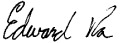
Signature of: ed ra